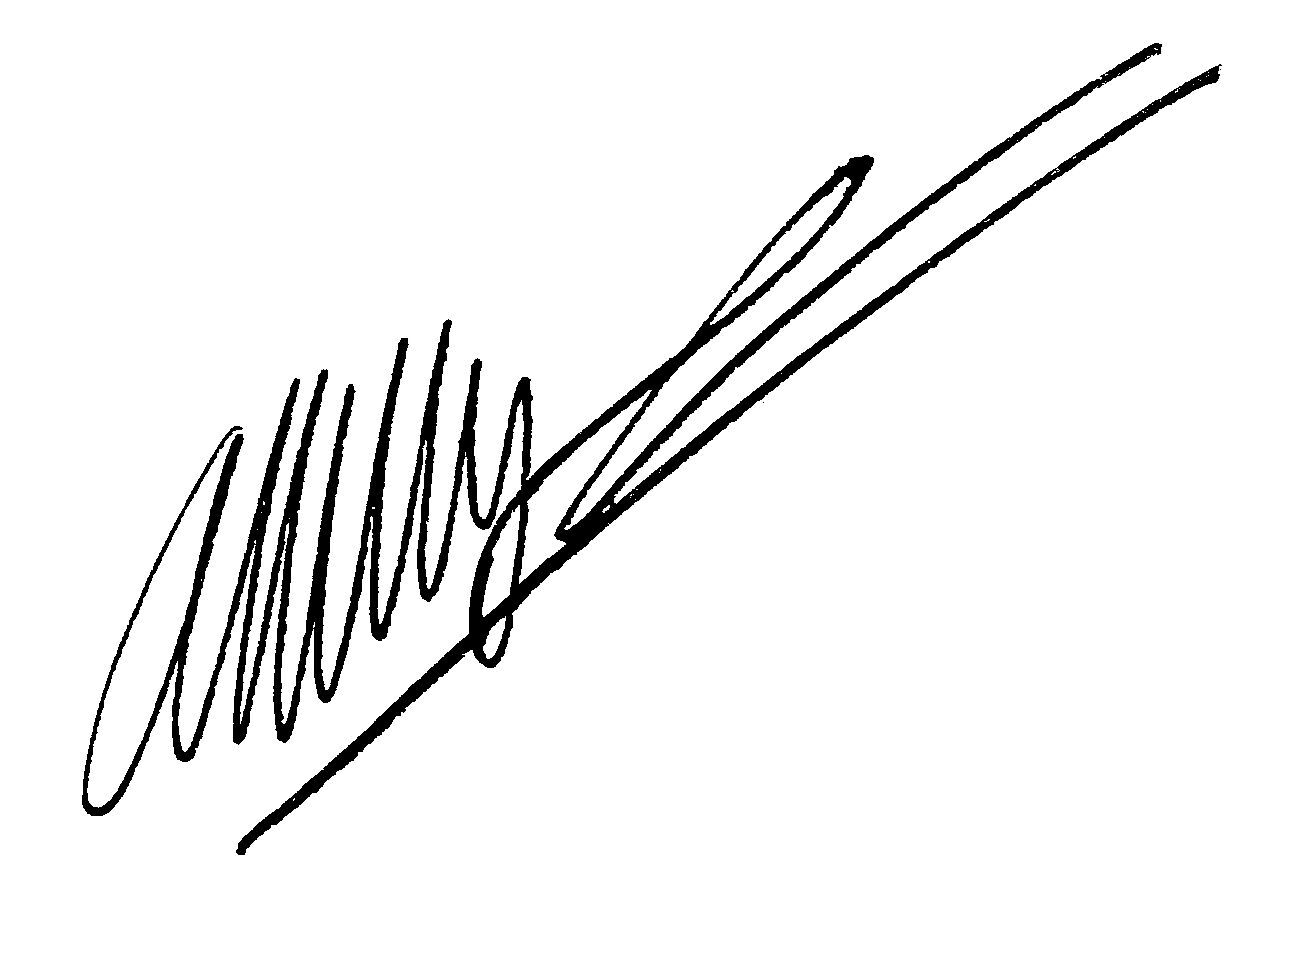
Signature of: andré magre